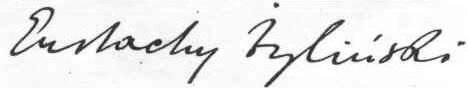
Signature of: eustachy żyliński